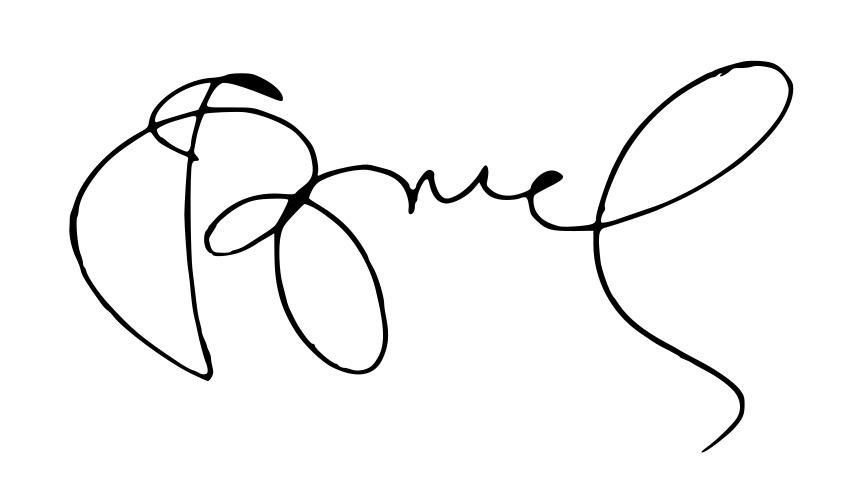
Signature of: jerzy buzek